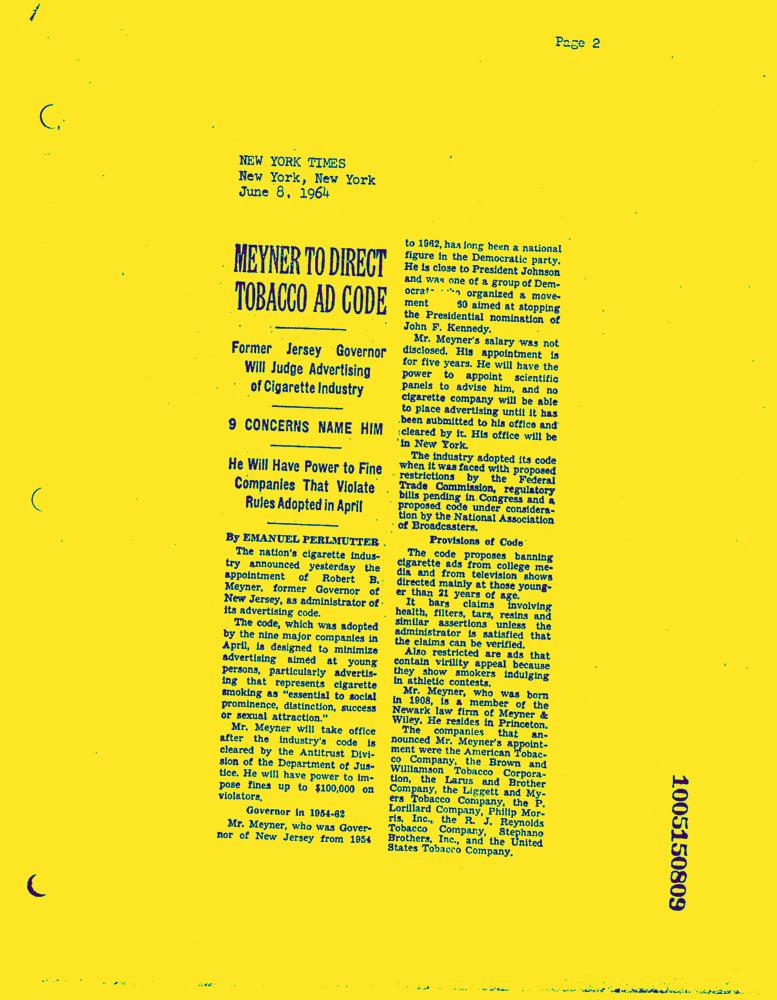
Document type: News-Article